Question: What type of tax is indicated in the document, personal property or real estate?
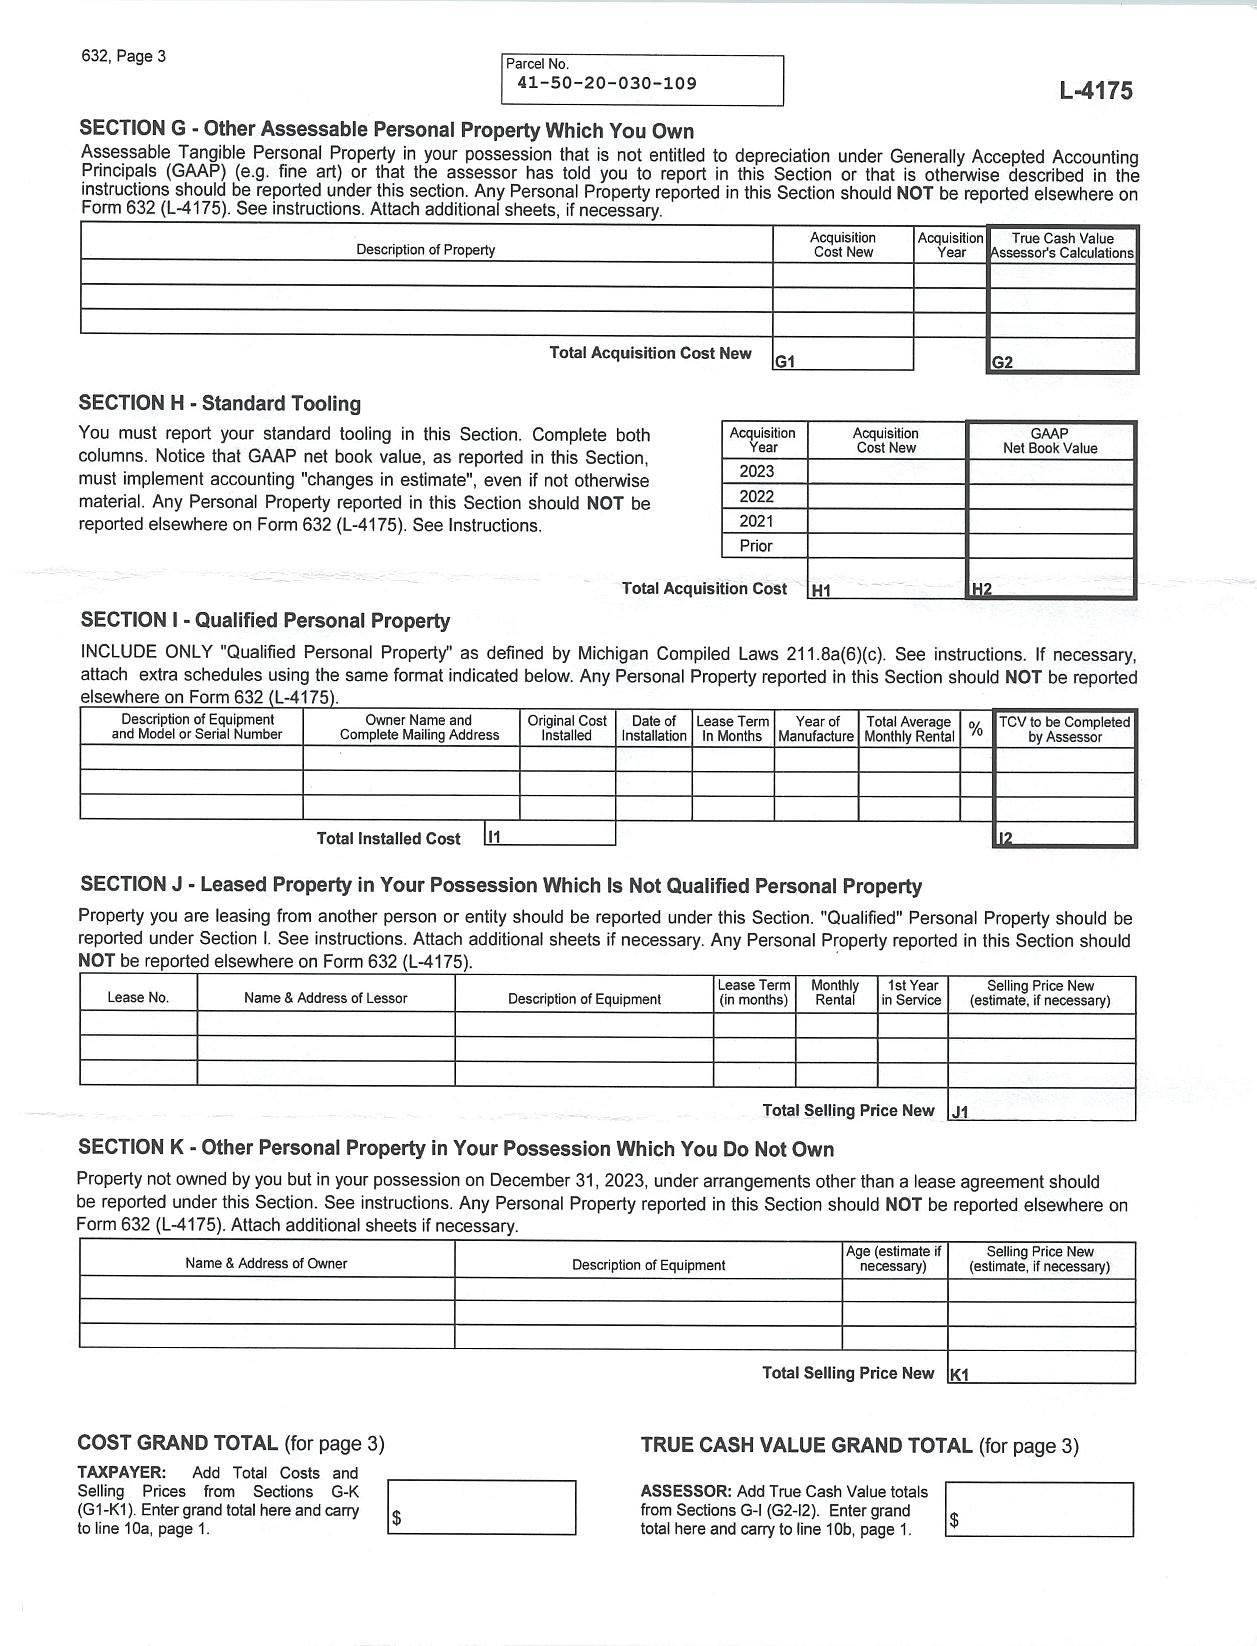
Answer: "Personal Property Tax"